Question: What might the diagnosis be?
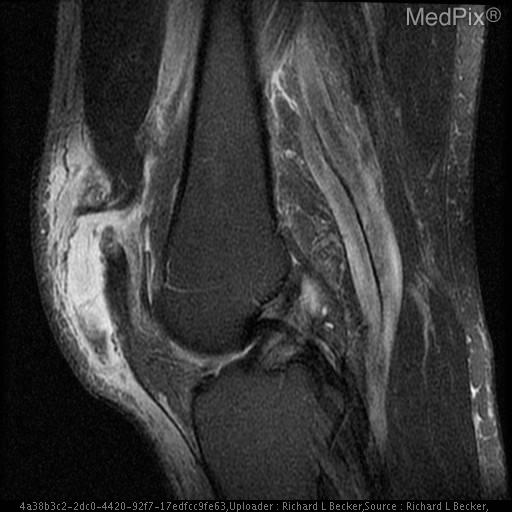
Answer: The possible diagnosis includes Quadriceps tendon rupture.